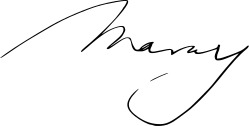
Signature of: queen mary of denmark